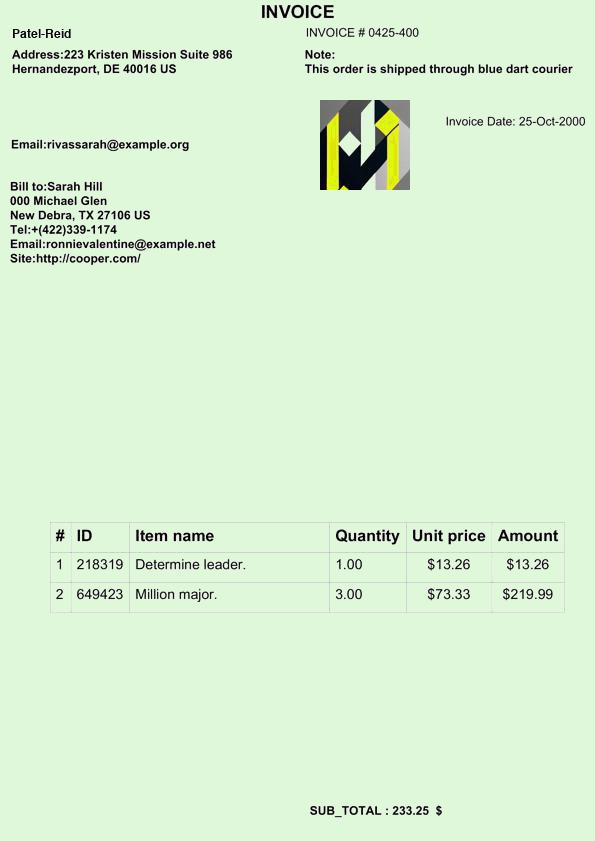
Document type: Invoice